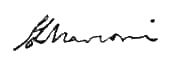
Signature of: enrico marconi